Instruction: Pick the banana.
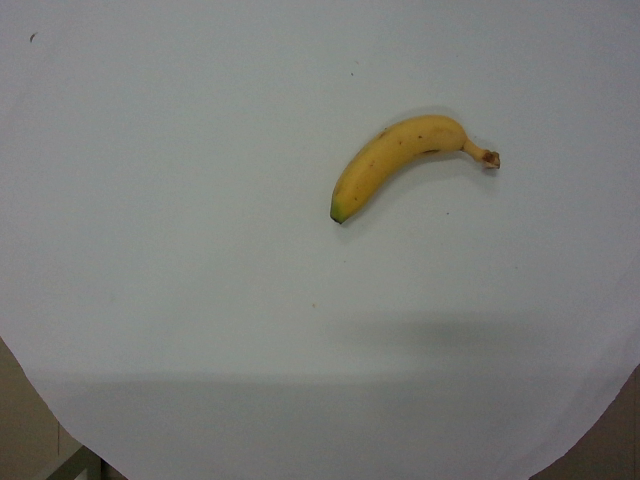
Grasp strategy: vertical